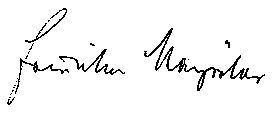
Signature of: friederike mayröcker